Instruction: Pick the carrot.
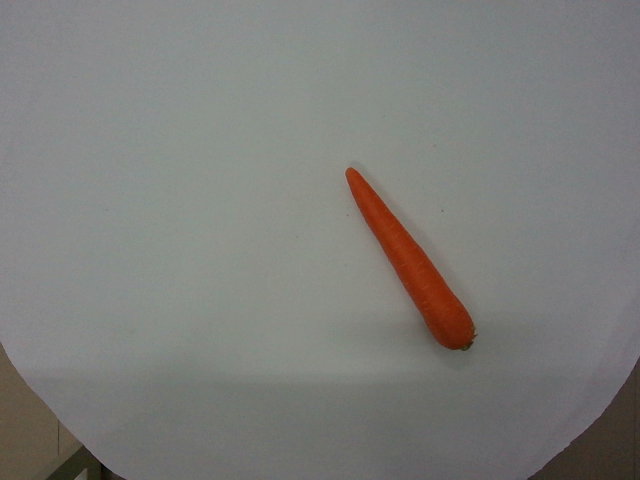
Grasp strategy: vertical